Question: What might the diagnosis be?
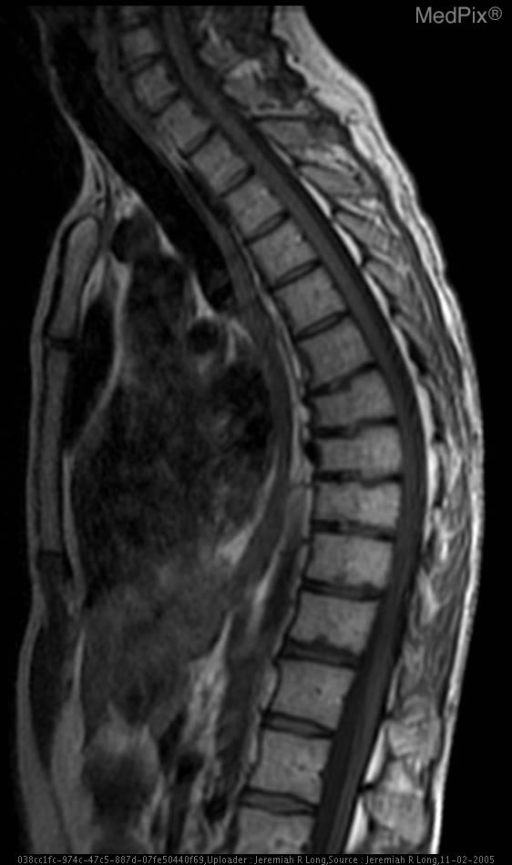
Answer: The possible diagnosis includes Scheuermann kyphosis, insufficiency fractures, and pathologic fractures..